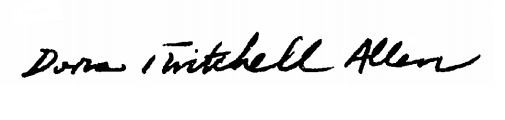
Signature of: doris twitchell allen